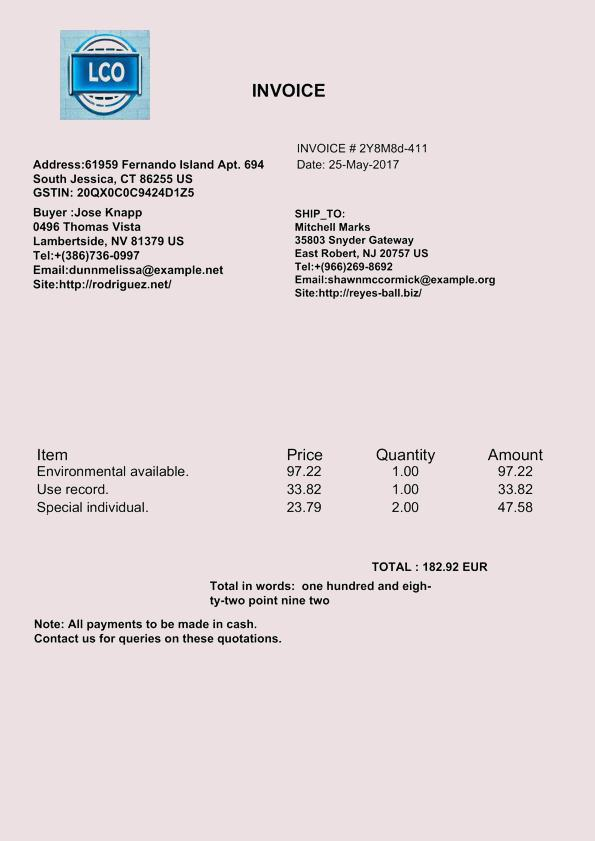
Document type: Invoice